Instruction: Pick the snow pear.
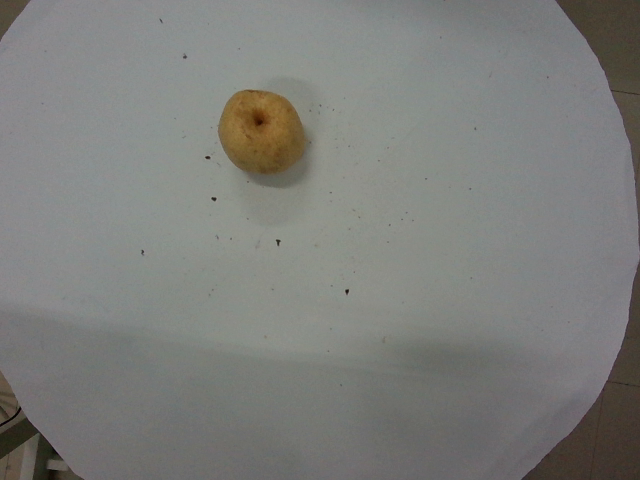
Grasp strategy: vertical